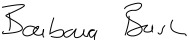
Signature of: barbara bush